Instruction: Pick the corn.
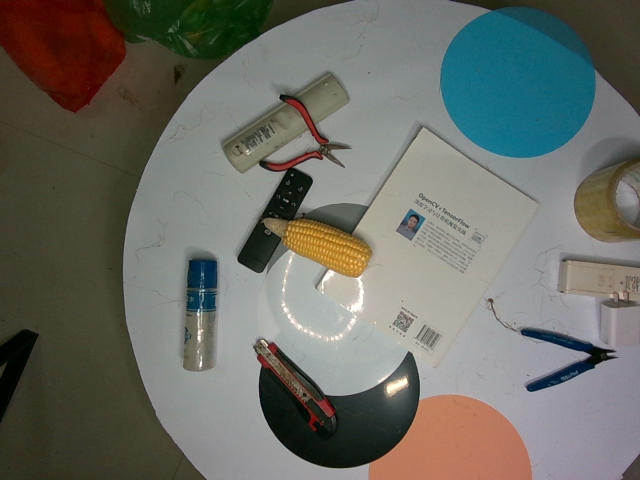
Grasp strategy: vertical